Question: What is the potential diagnosis?
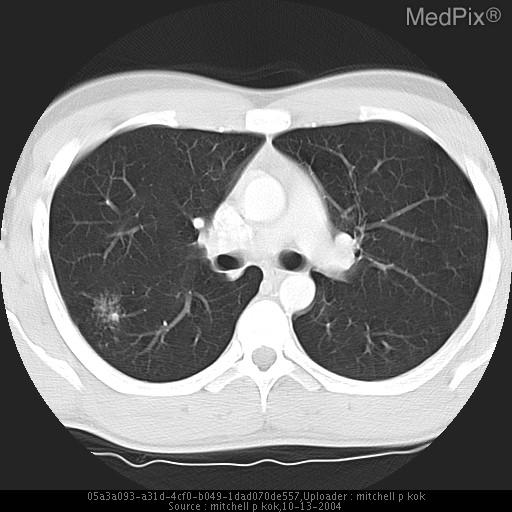
Answer: The possible diagnosis includes Reactivation TB
Other prior infection etiology with residual apical scarring..